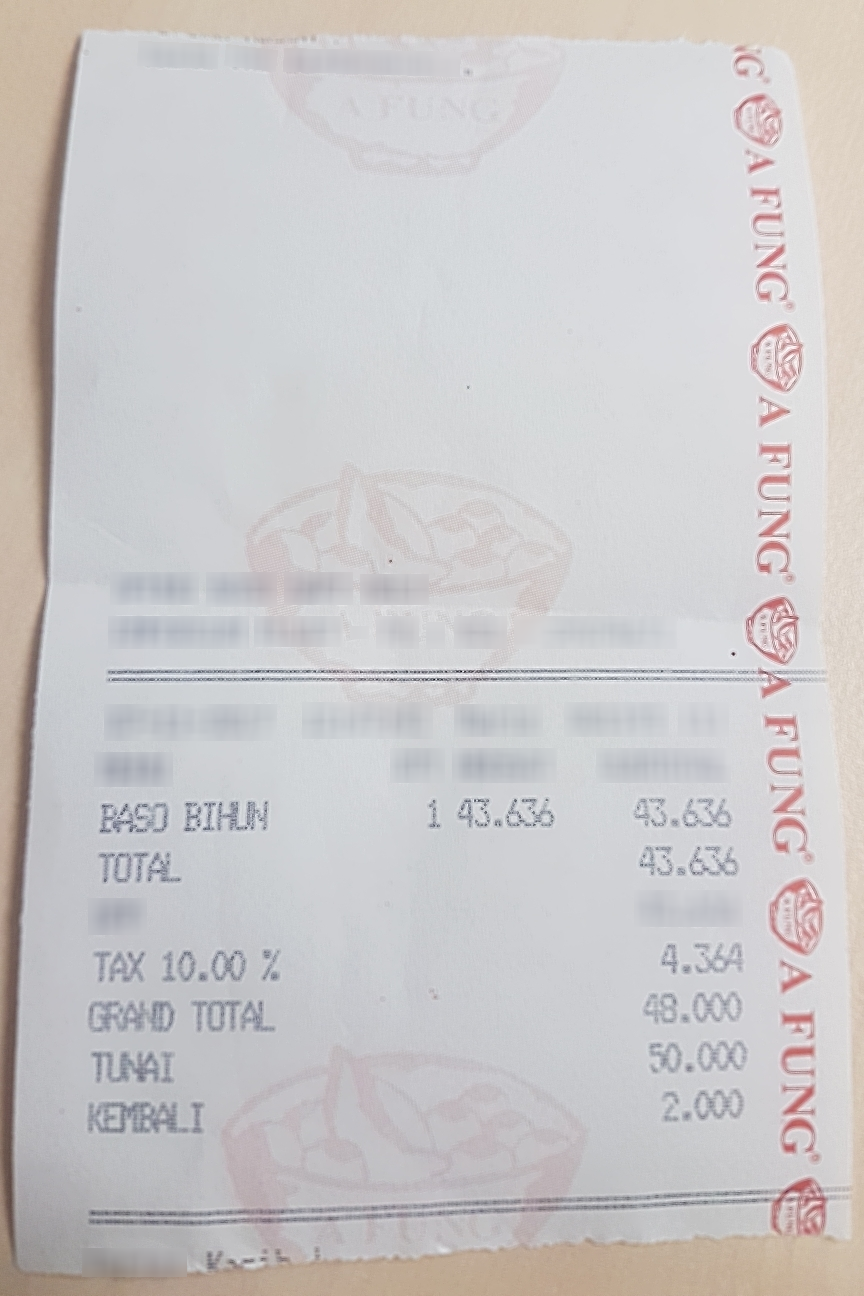
Extraction:
receipt: line_items: name: BASO BIHUN
price: 43.636
qty: 1
subtotal: 43.636
tax: 4.364
total: 48.000